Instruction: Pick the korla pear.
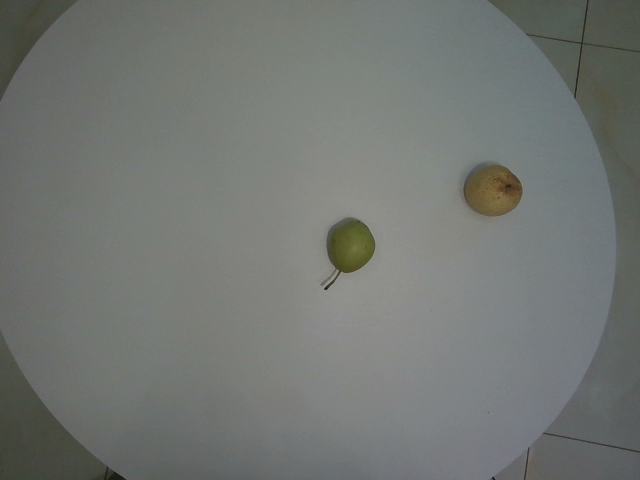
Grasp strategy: vertical